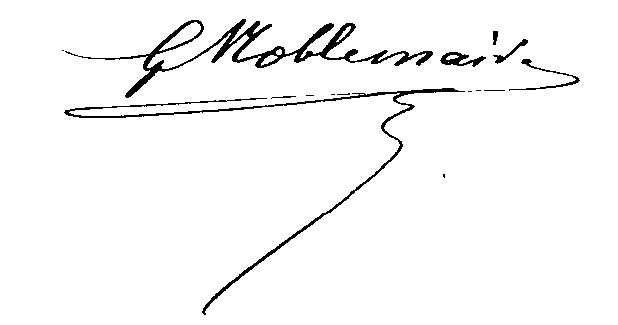
Signature of: gustave noblemaire